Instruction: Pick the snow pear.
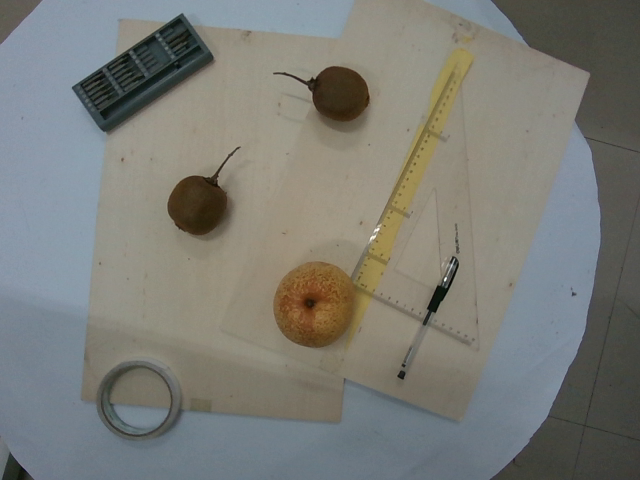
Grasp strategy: vertical